Question: What is the main concern?
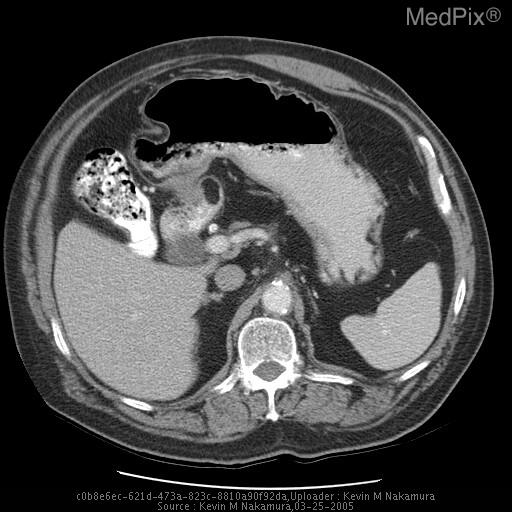
Answer: The findings suggest Multiple intraluminal small bowel collections of fat,
consistent with lipomas, are demonstrated.  The largest measures approximately 3.1 x 1.7 cm, and is located in the third portion of the duodenum.. Axial CT performed following the administration of intravenous and oral contrast, demonstrates an ovoid, well-circumscribed, fat attentuation in the lumen of the proximal duodenum.. The patient might have a history of Sixty-three year-old man with upper abdominal discomfort..